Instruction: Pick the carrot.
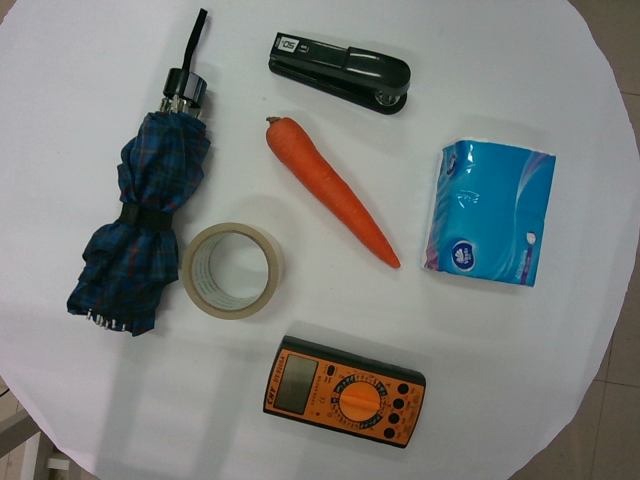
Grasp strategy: vertical